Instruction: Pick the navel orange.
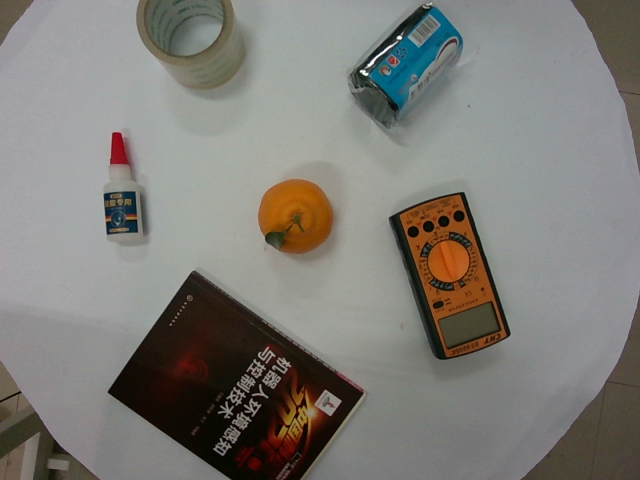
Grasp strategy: vertical